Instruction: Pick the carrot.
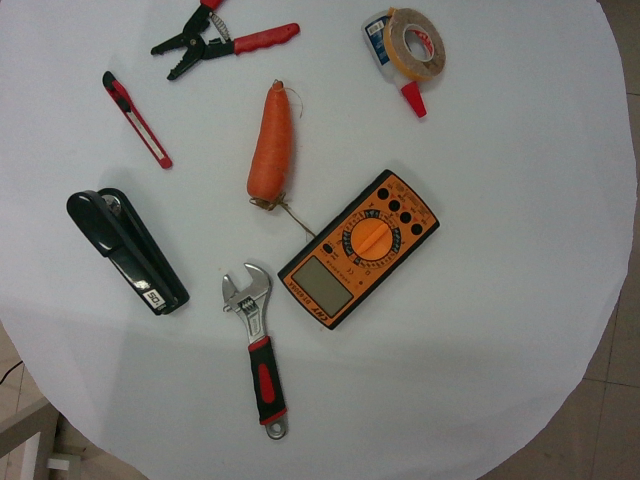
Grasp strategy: vertical